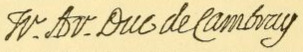
Signature of: françois fénelon